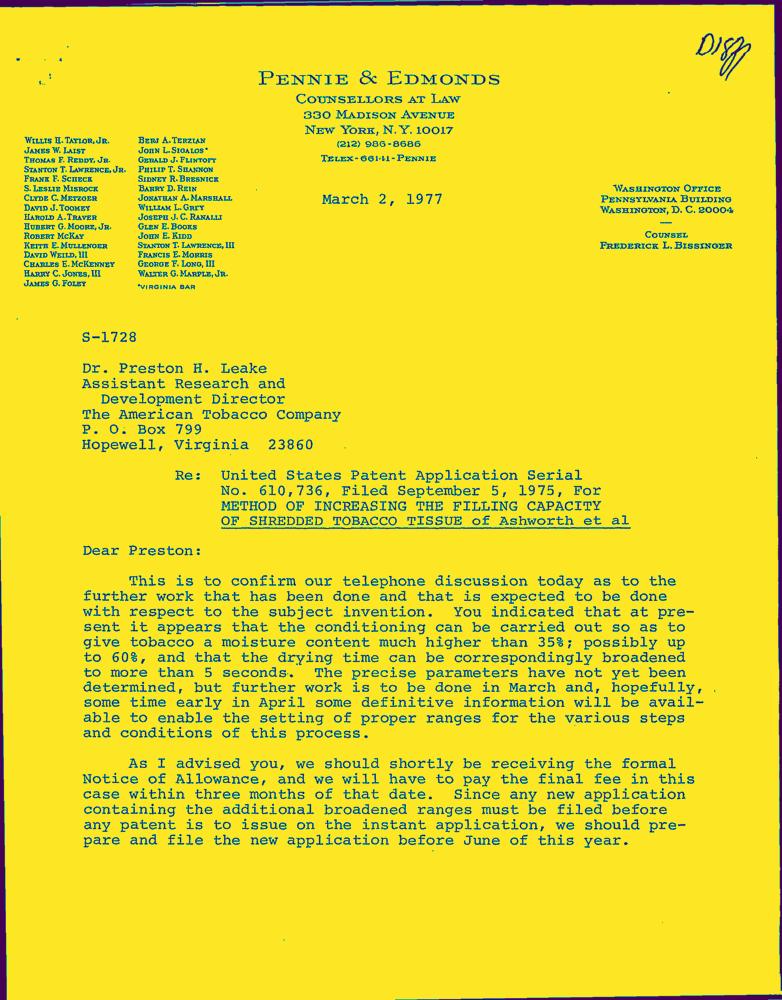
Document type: Letter-Doc